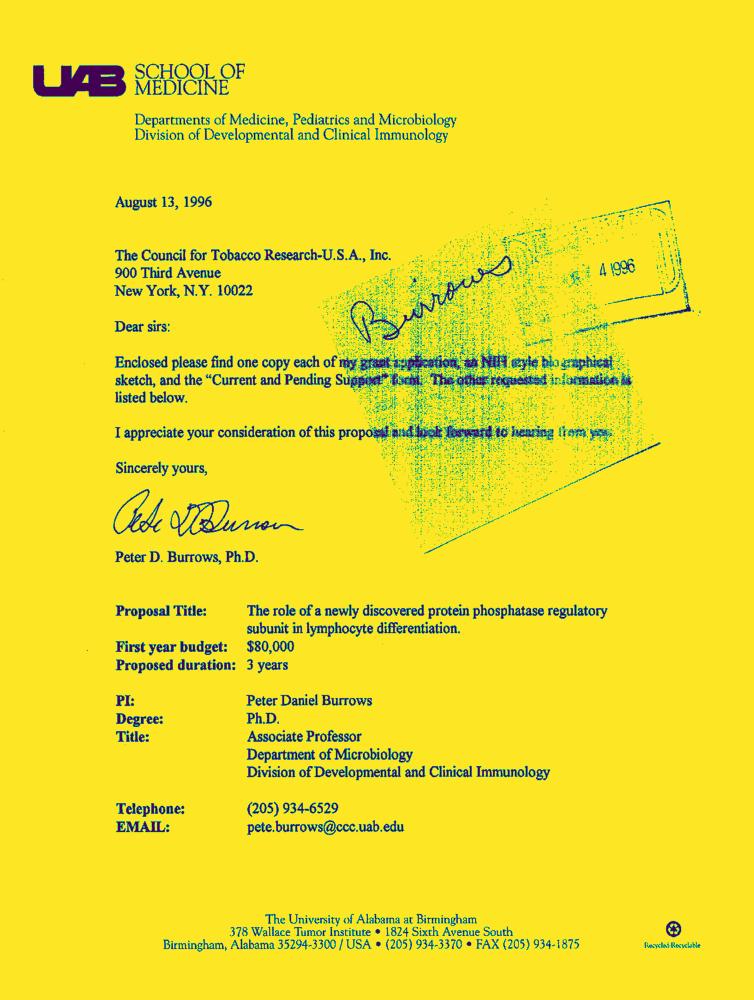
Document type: Letter-Doc